Please extract the written amount, numerical amount, recipient's name, date on the cheque, and the bank's name from the image.
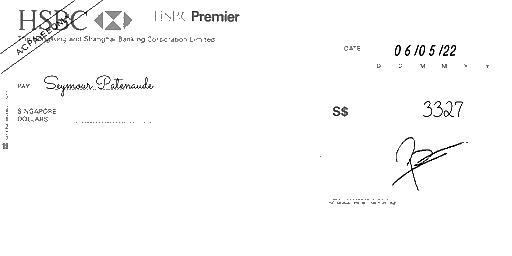
amt_in_words:
amt_in_figures: 3327
payee_name: Seymour Patenaude
bank_name: HSBC
cheque_date: 06/05/22